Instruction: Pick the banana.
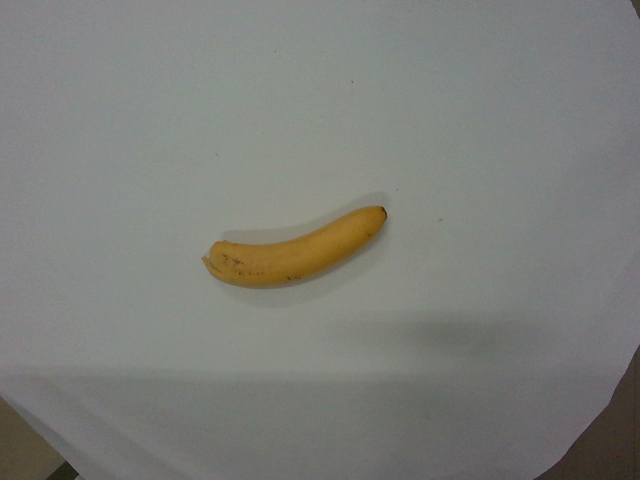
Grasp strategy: vertical